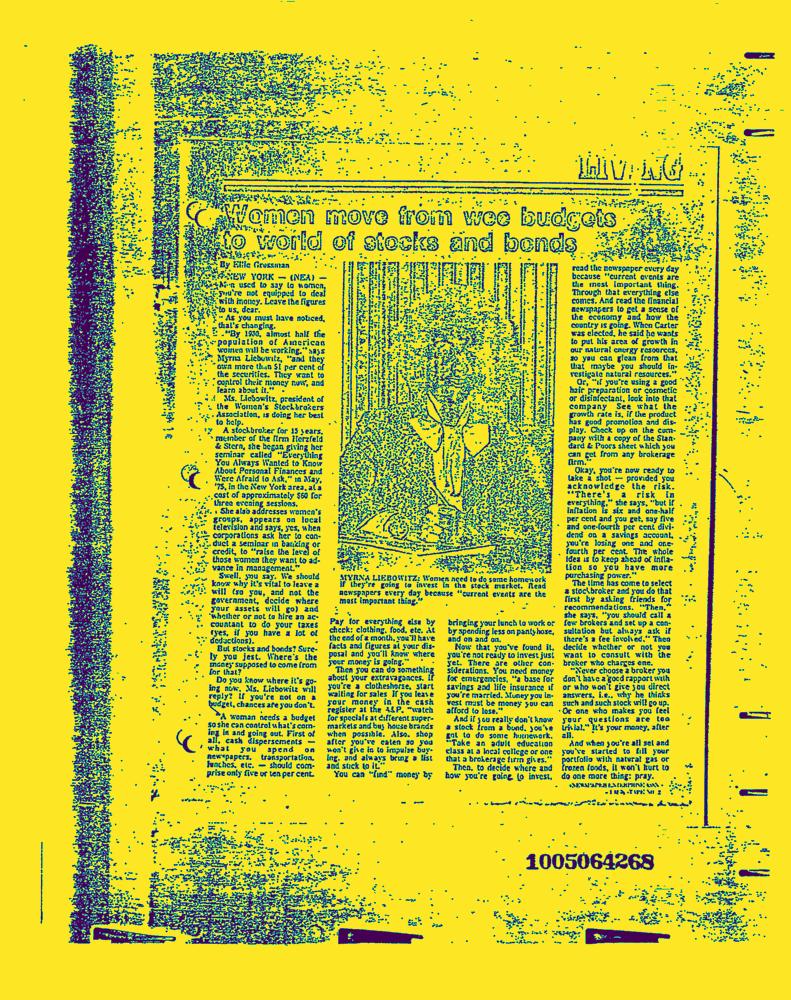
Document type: News-Article